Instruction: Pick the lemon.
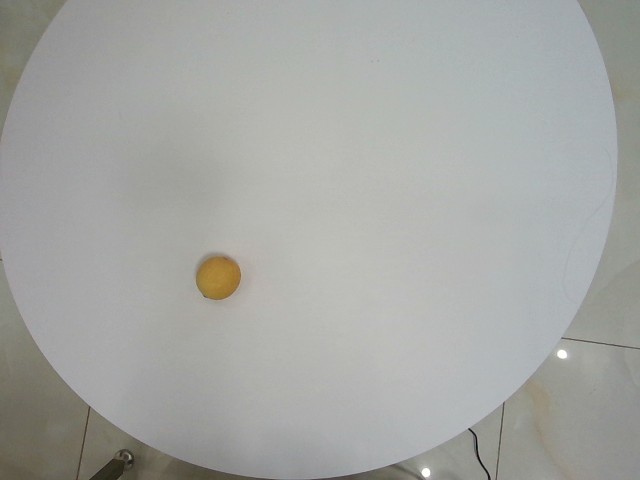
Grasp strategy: vertical